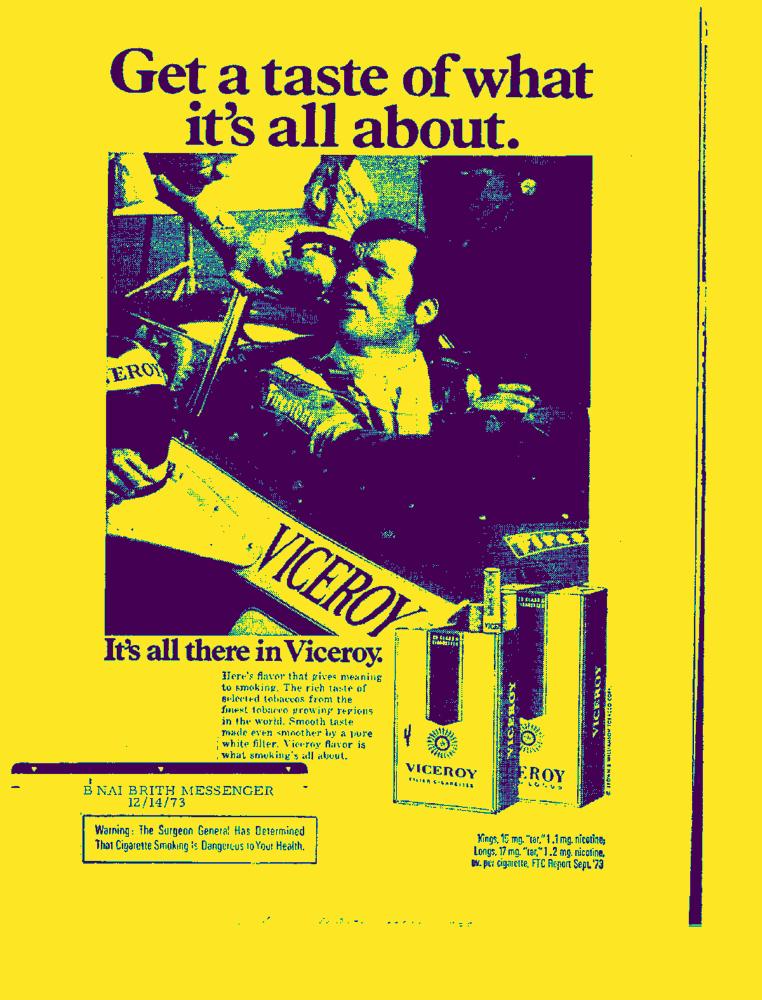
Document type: AD